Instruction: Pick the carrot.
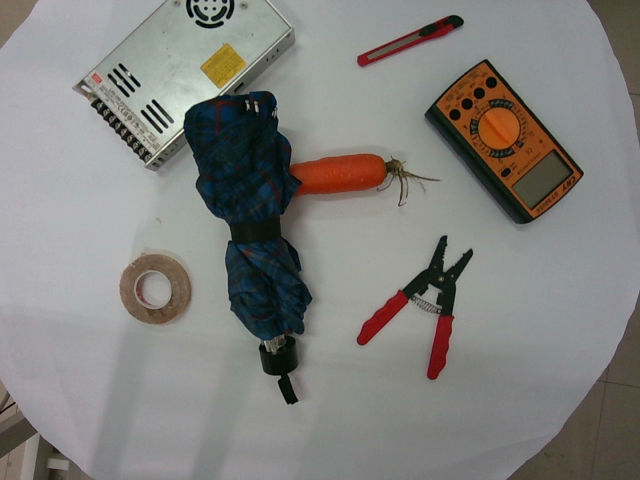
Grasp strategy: vertical